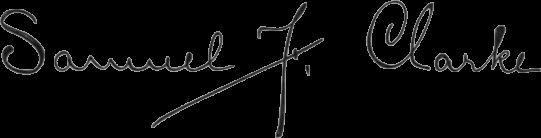
Signature of: samuel fessenden clarke